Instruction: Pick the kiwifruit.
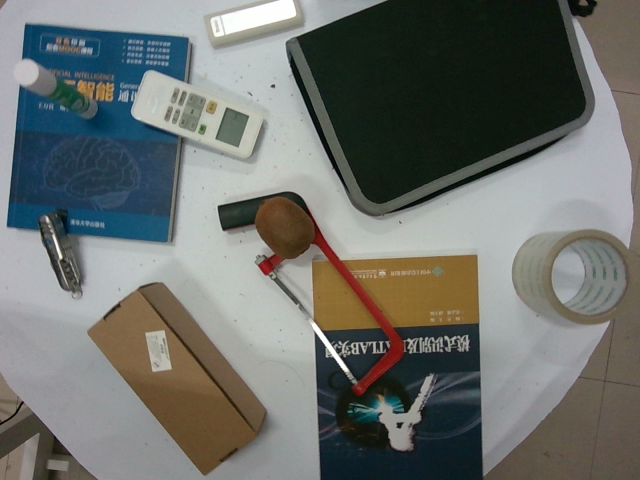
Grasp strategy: vertical